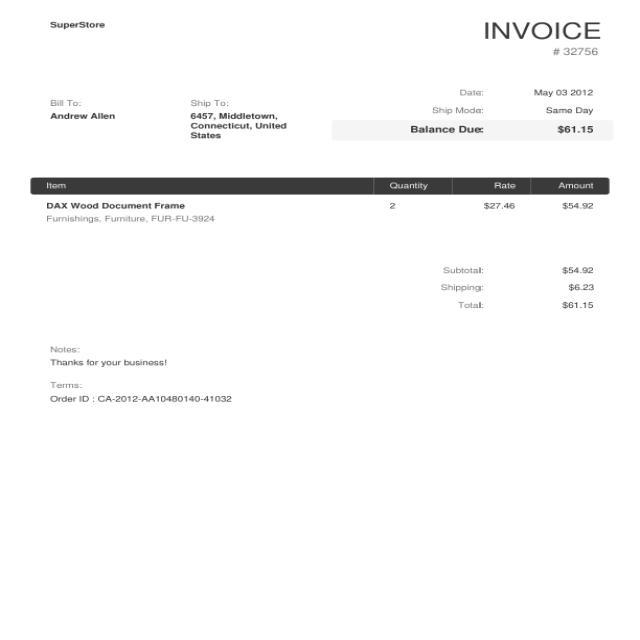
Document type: Invoice